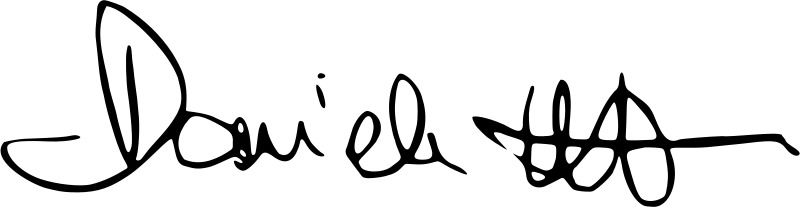
Signature of: daniele luchetti